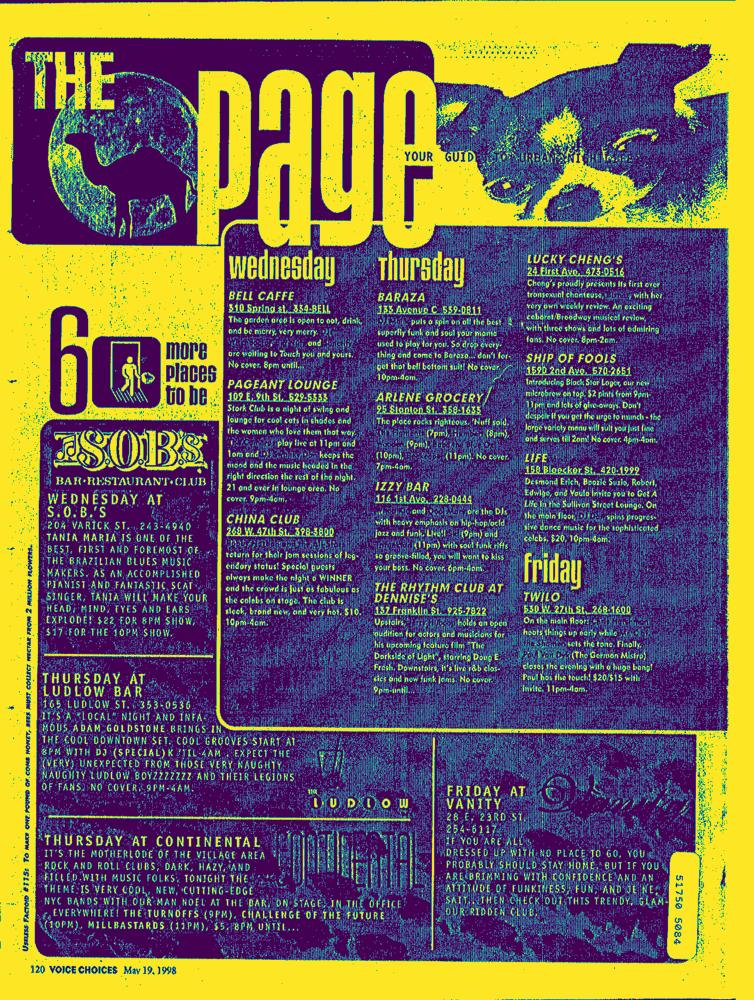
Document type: AD